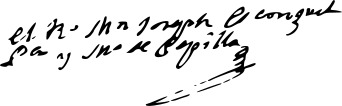
Signature of: josep escorihuela